Question: Describe the condition in detail:
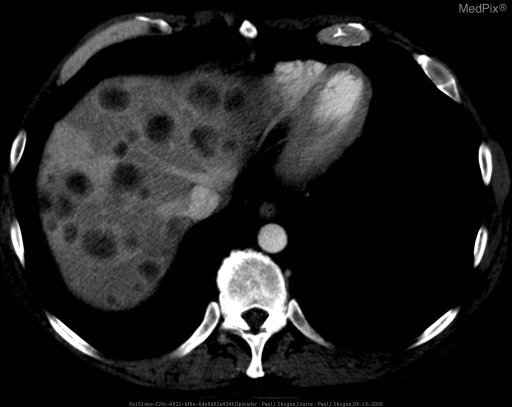
Answer: The disease is discussed as: Discussion:

Transient hepatic attenuation difference (THAD) is an attenuation difference of the liver visible during the hepatic arterial phase of CT imaging, caused by the liver’s dual hepatic blood supply. Generally, THAD is associated with malignant tumors, however, this finding may also be seen with hemangiomas, focal nodular hyperplasia, pyogenic abscesses, focal eosinophilic necrosis, long-standing biliary obstruction, trauma, and hepatic hemodynamic alterations caused by liver cirrhosis, portal or hepatic vein thrombosis, arterioportal shunts, or an aberrant hepatic blood supply.  The visualized high-attenuation areas are the result of increased arterial flow and decreased portal venous flow from disruption in normal hepatic homeostasis.  An MR imaging correlate is Transient Hepatic Intensity Difference (THID).